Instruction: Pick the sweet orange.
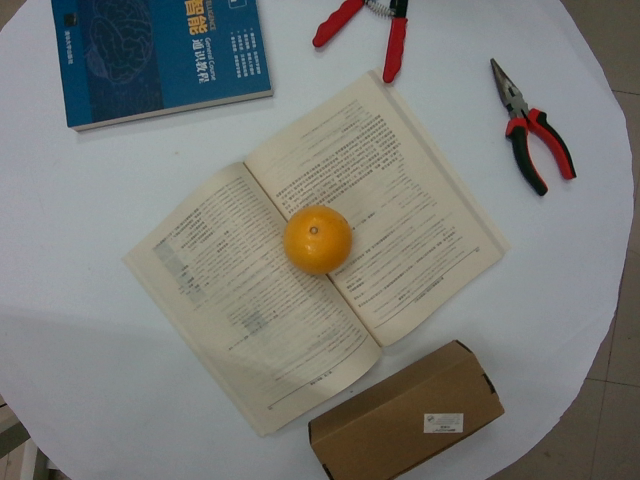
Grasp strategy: vertical